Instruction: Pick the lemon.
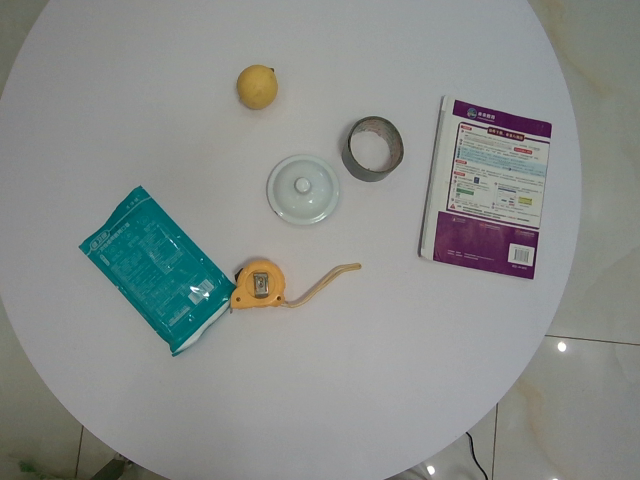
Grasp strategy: vertical